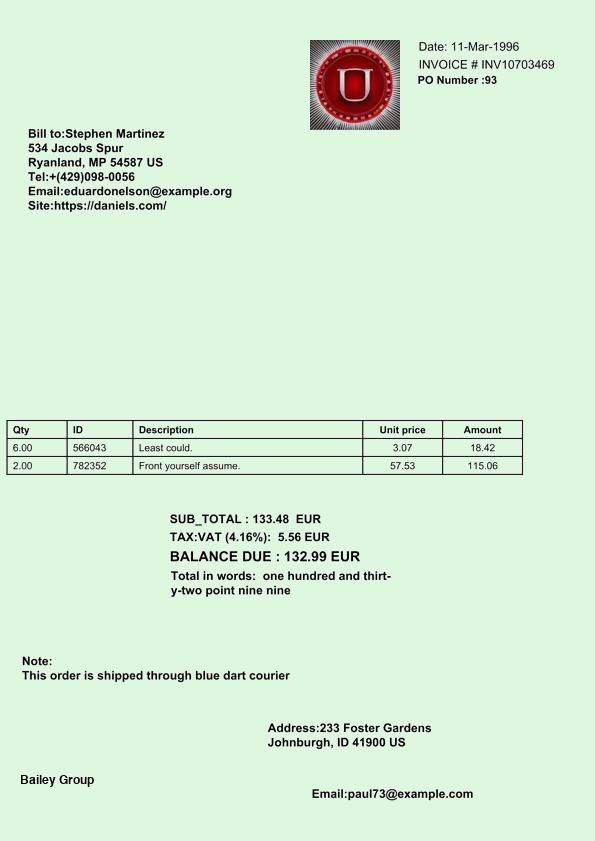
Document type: Invoice